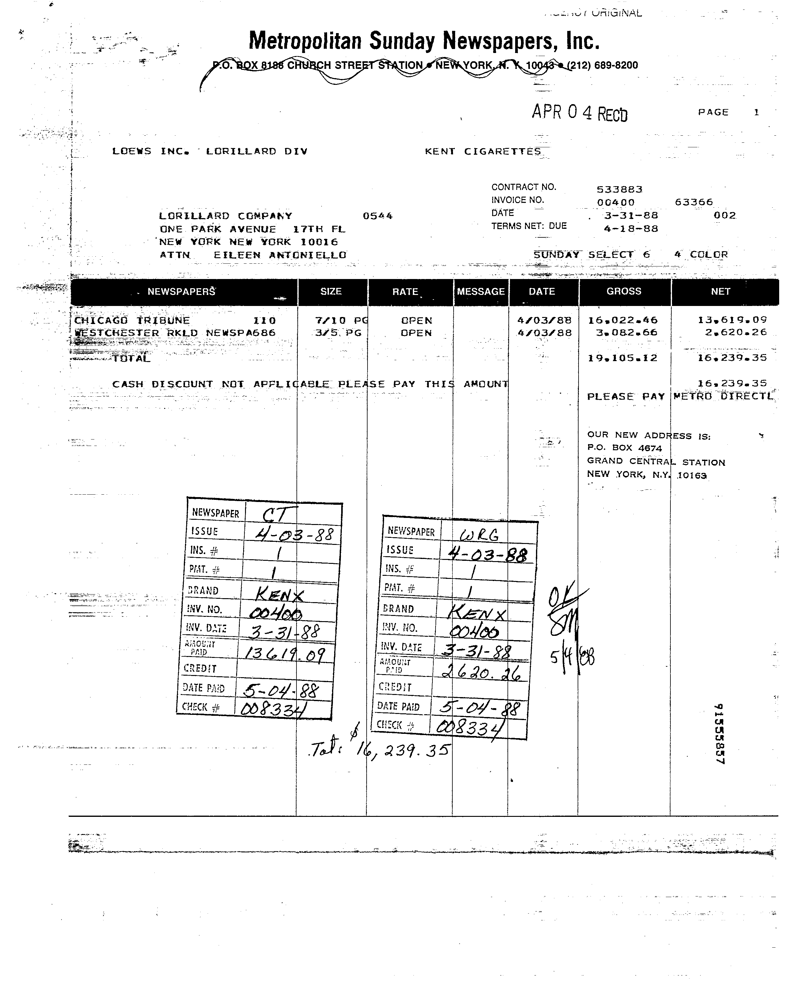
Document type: Invoice